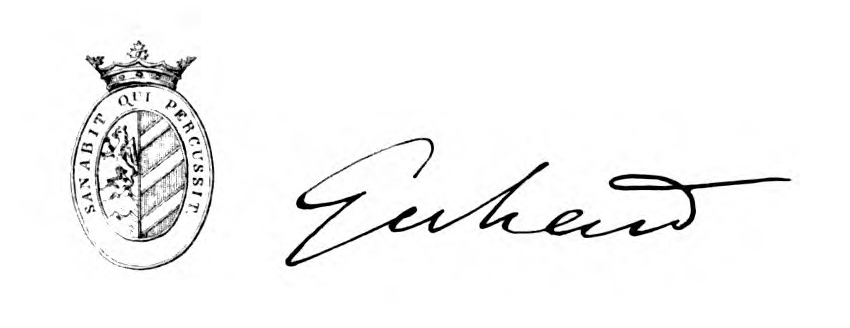
Signature of: friedrich wilhelm eduard gerhard